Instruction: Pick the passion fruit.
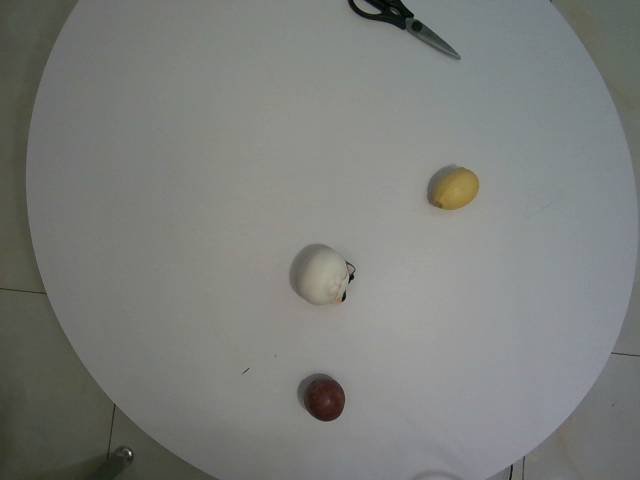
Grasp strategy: vertical